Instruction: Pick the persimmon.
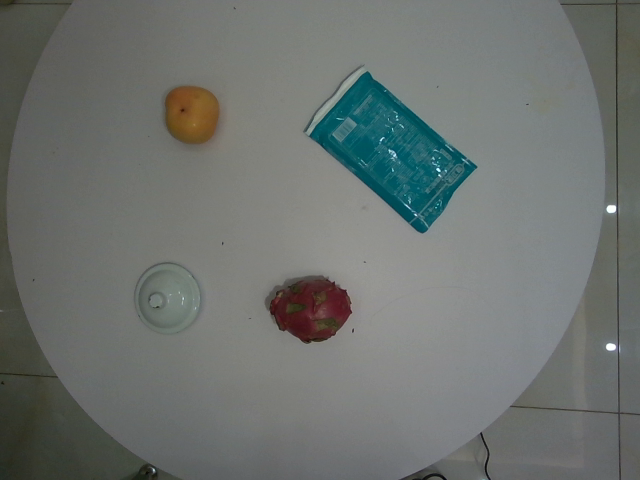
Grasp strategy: vertical